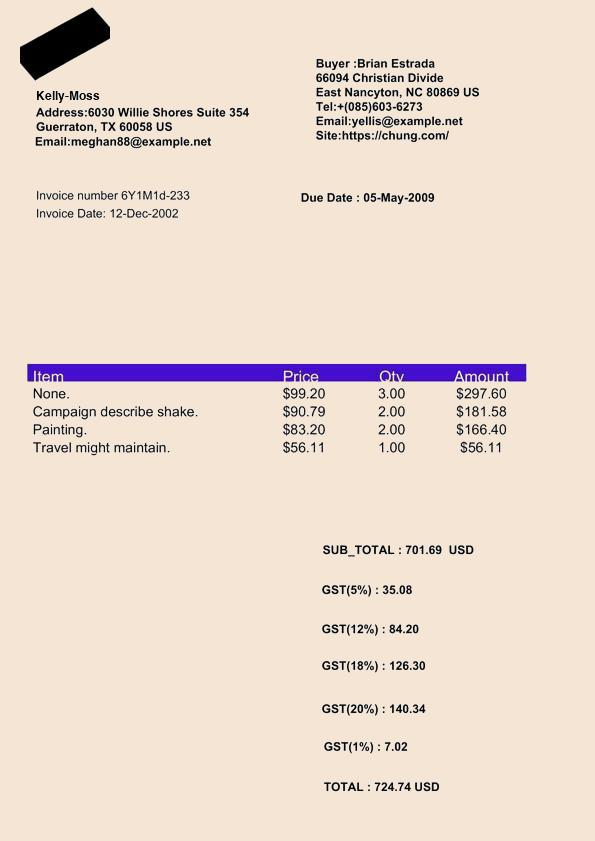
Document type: Invoice